Question: Explain the disease:
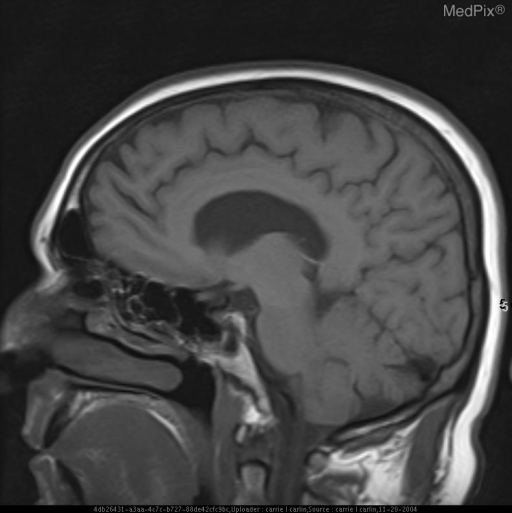
Answer: The disease is discussed as: Vertebral artery dissection comprises 20% of cervicocephalic arterial dissection and is responsible for up to 15% of strokes in young adults. Dissection related thromboembolism is implicated as the cause of these infarctions, underscoring the need for early diagnosis and anticoagulation.  Cerebral infarction complicates up to 95% of spontaneous vertebral artery dissections, but prognosis is good with 90% of affected patients approaching full recovery.  Traumatic vertebral artery injury associated with cervical spine fractures is common (40%) but remains largely asymptomatic even with complete vessel occlusion.
Symptoms of vertebral artery dissection include headache and neck pain, with either abrupt or evolving gait, ocular or vestibular disturbances.  Vertebral artery dissection is commonly spontaneous or due to mild trauma such as sneezing or head turning which can stretch the artery over the lateral mass of C2.  Hyperextension may also stretch the vertebral artery at C1-2 where it exits the transverse foramen.  Conditions which predispose to arterial dissection include fibromuscular displasia, cystic medial necrosis, Marfan’s Syndrome and homocysteinuria.
While clinicians may place great emphasis on MR angiography for evaluation of the cervical arteries, standard spin-echo MRI has much greater sensitivity than MRA for dissection in the vertebral arteries (60% vs. 20%).  Findings include an enlarged vessel with associated pseudoaneurysm and an absent flow void.  Distal narrowing may be present.  MR appearance of the intramural hematoma will vary with the state of the blood products.